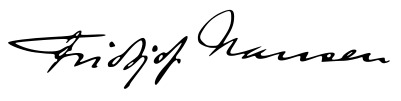
Signature of: fridtjof nansen